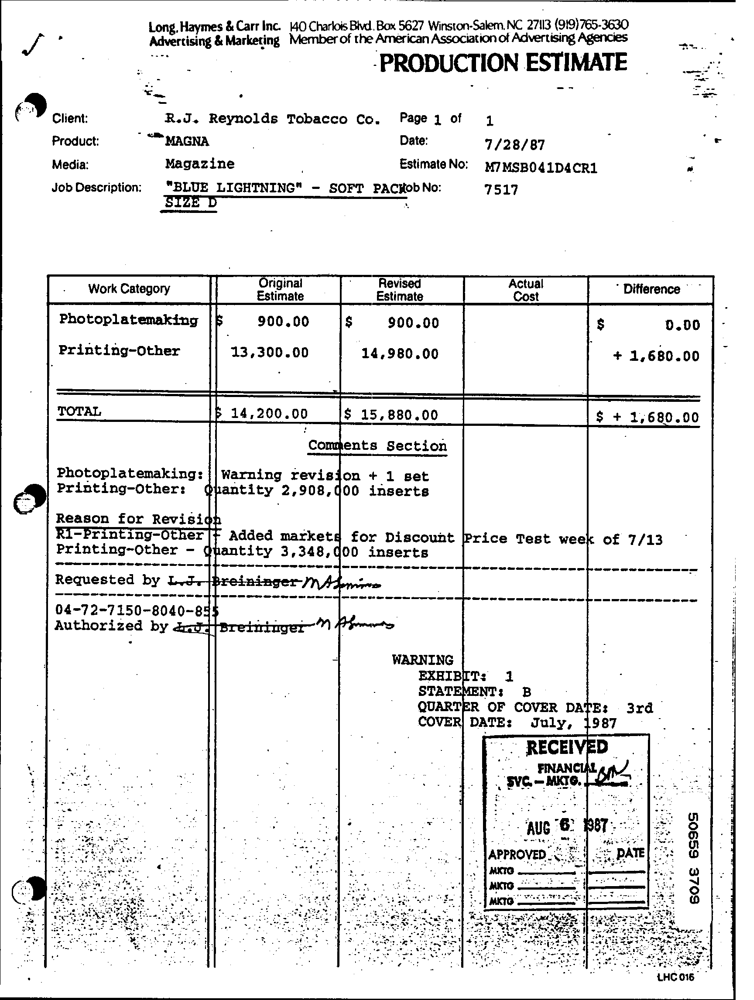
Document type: Invoice